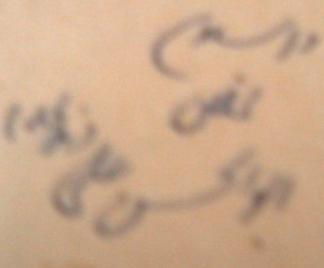
Signature of: abul hasan ali hasani nadwi